Question: What jurisdiction, city, or county is the document associated with?
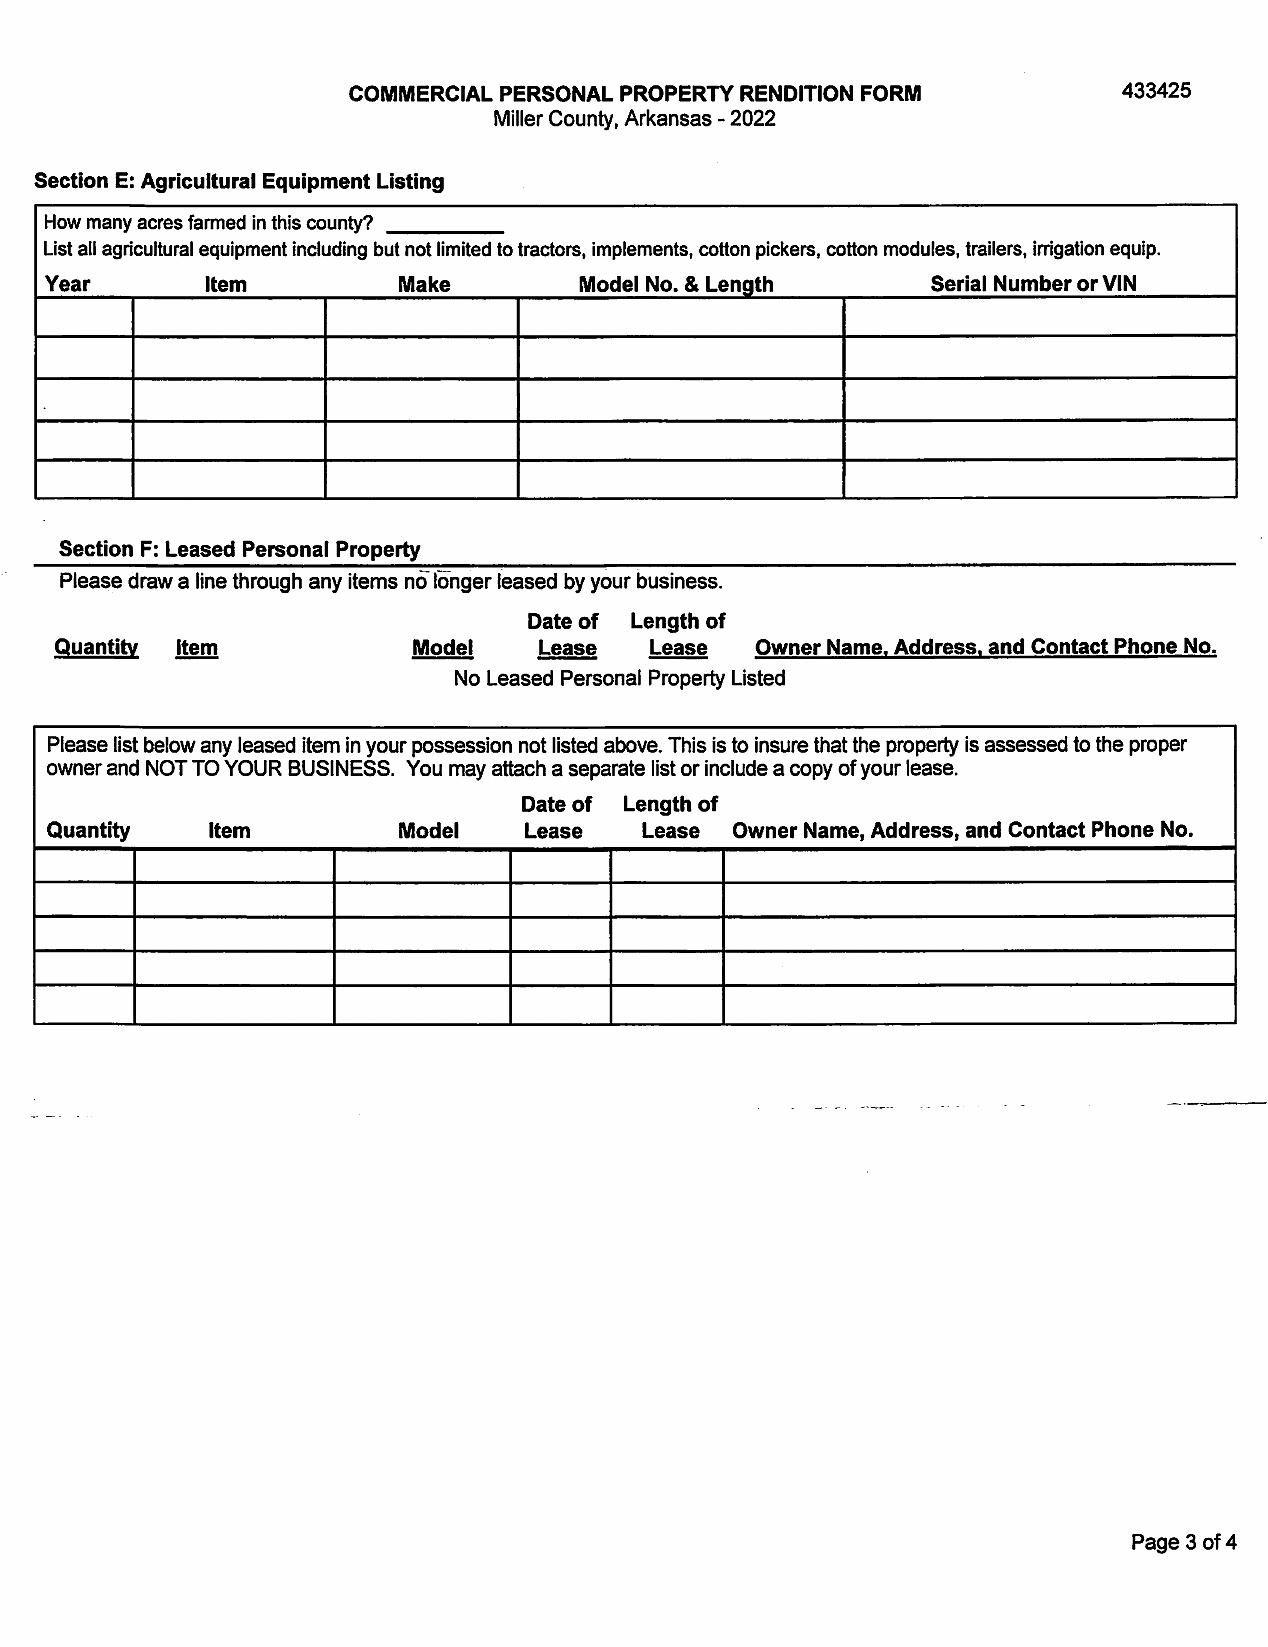
Answer: "Miller County"